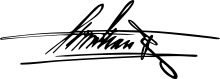
Signature of: christian x of denmark